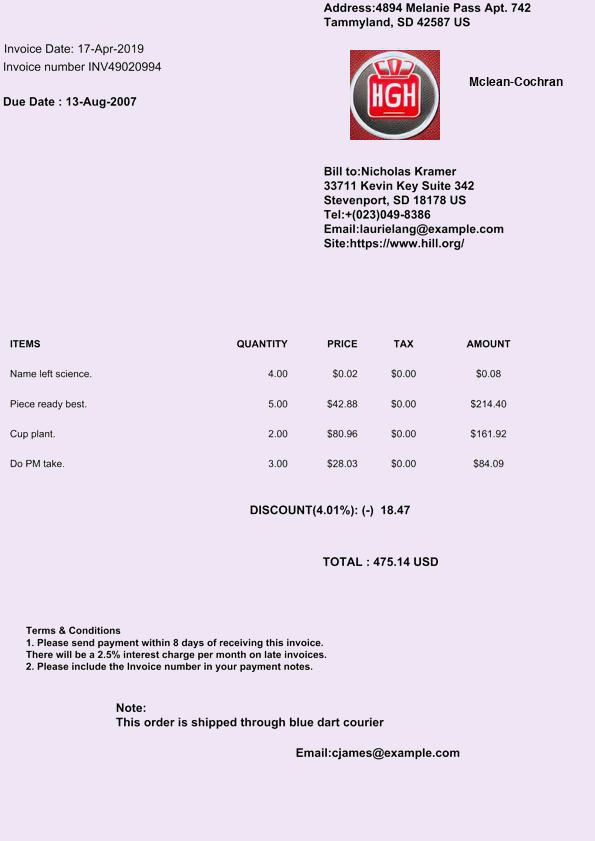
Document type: Invoice